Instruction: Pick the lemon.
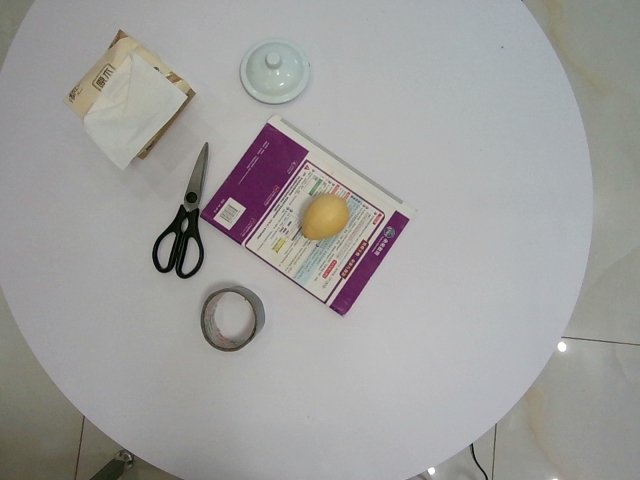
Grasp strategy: vertical